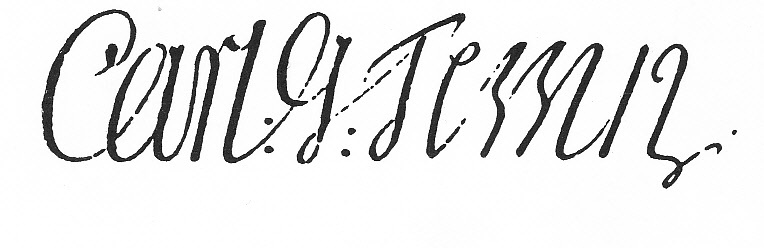
Signature of: carl gustaf tessin